Question: What jurisdiction, city, or county is the document associated with?
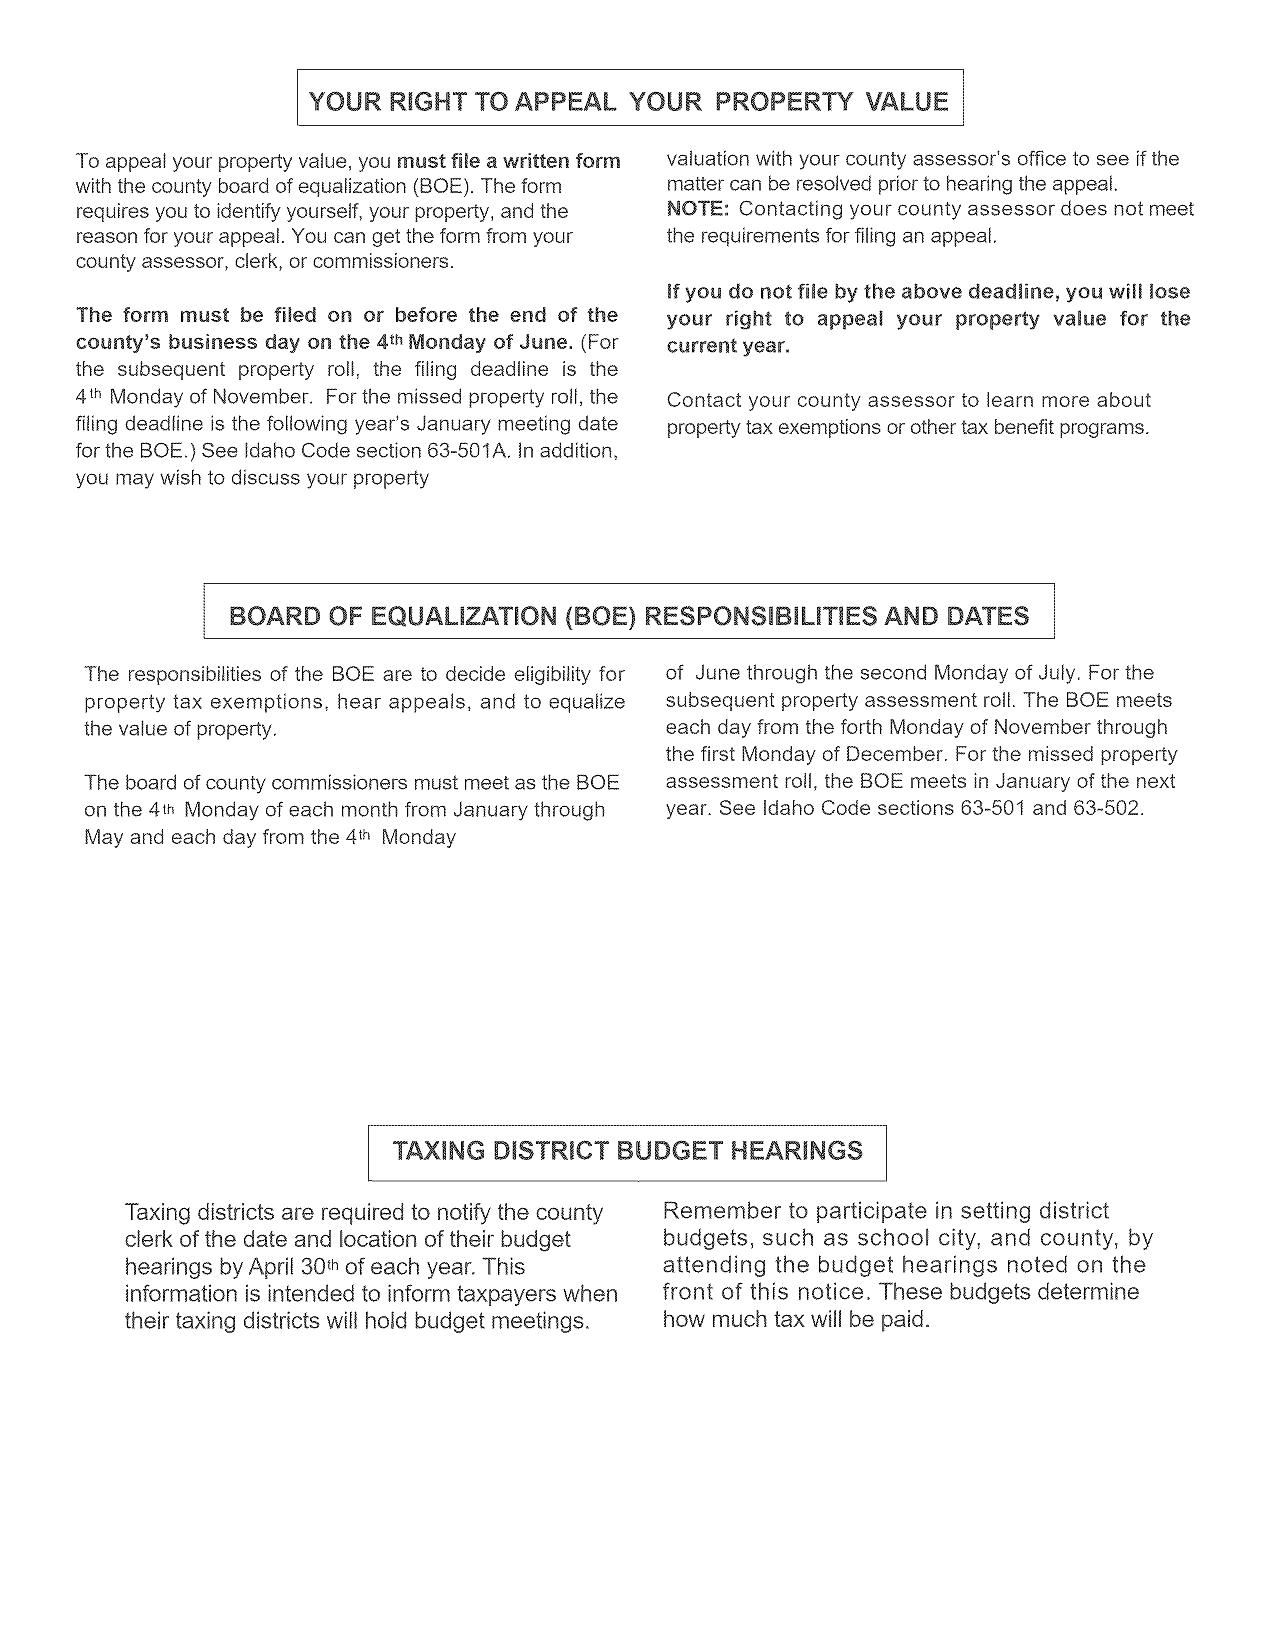
Answer: "County"